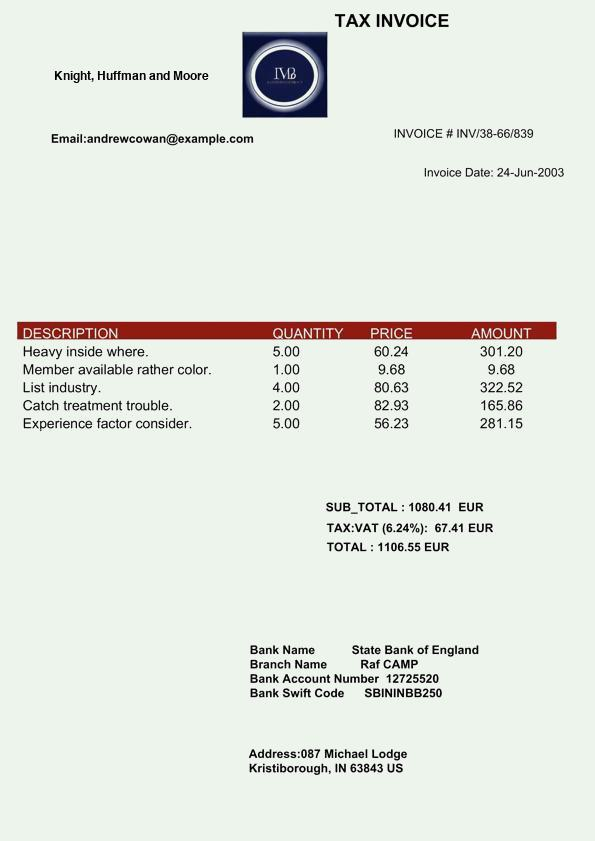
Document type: Invoice